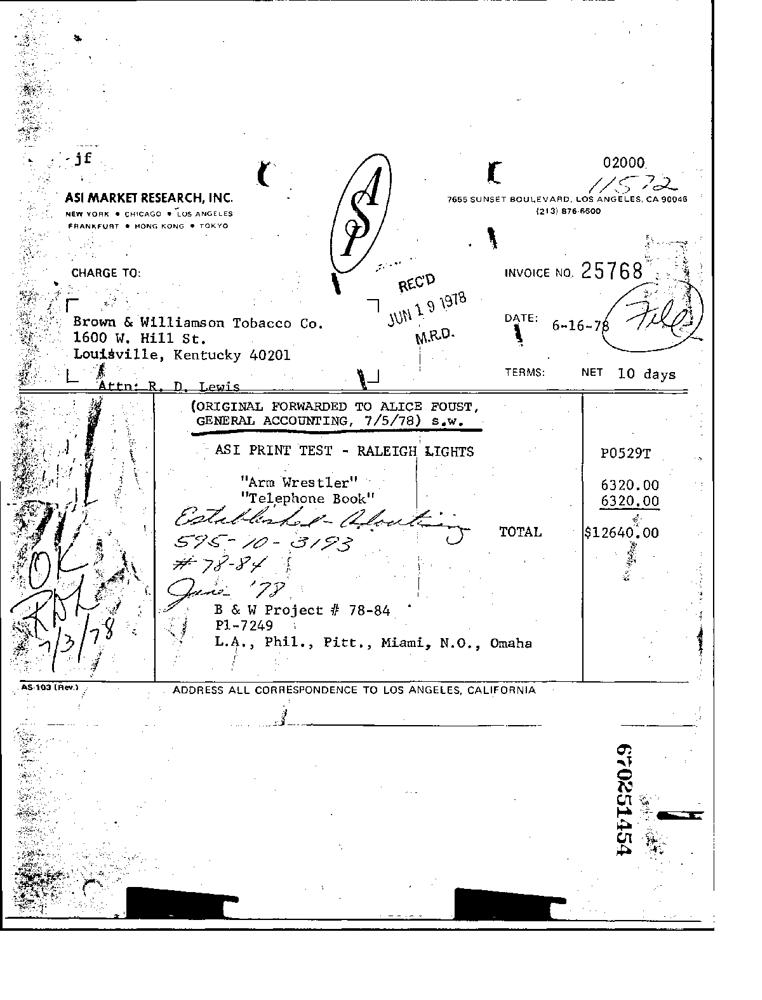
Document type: Invoice